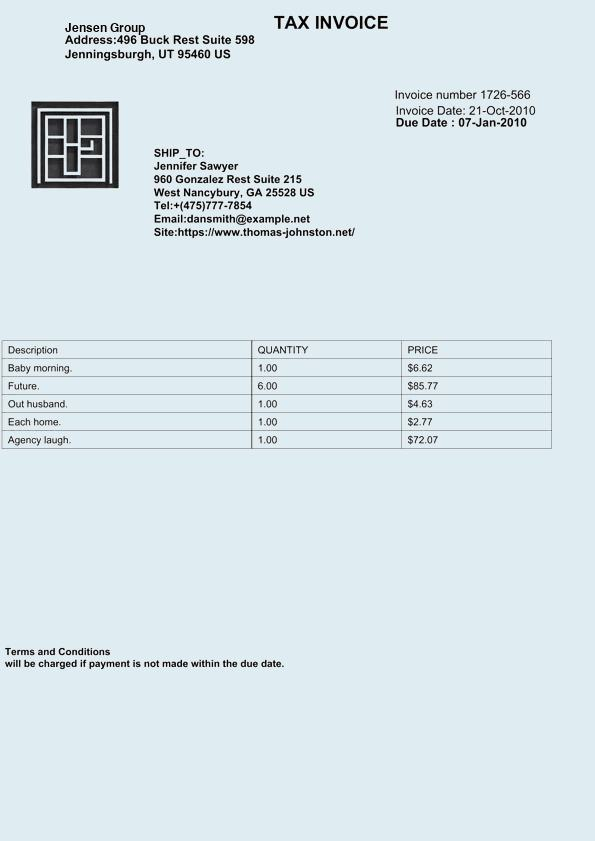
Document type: Invoice